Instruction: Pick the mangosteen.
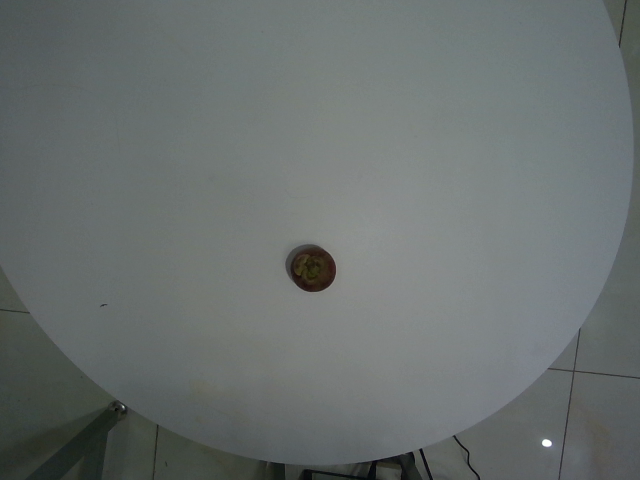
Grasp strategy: vertical